Question: What is the property identification or parcel number listed?
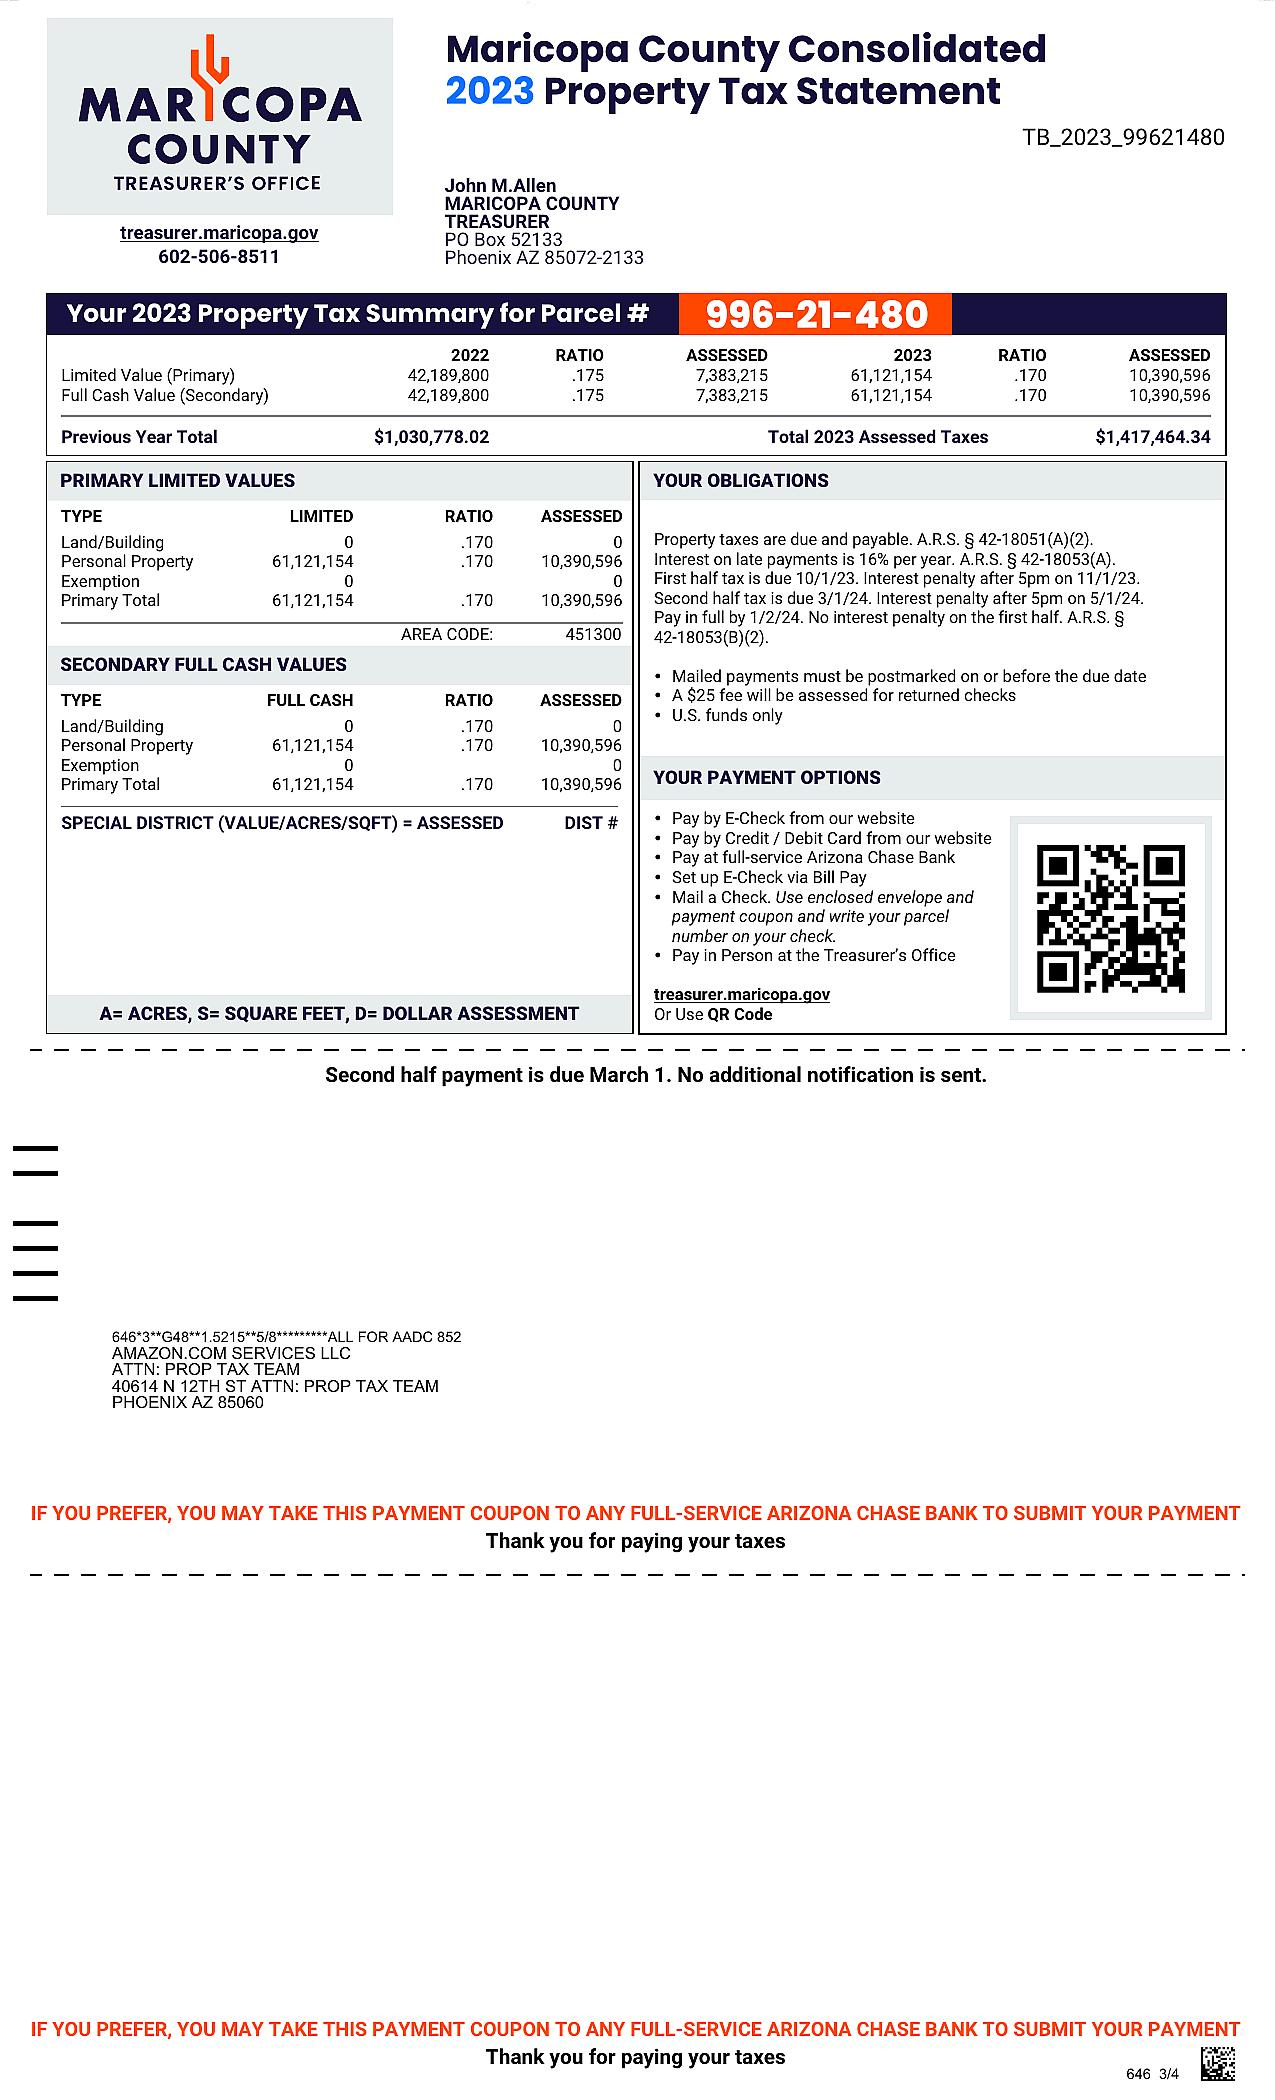
Answer: "996-21-480"